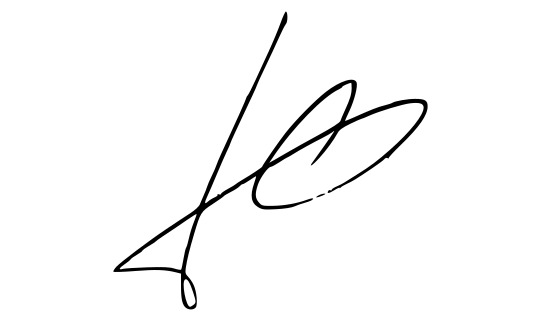
Signature of: josé garcía margallo y marfil